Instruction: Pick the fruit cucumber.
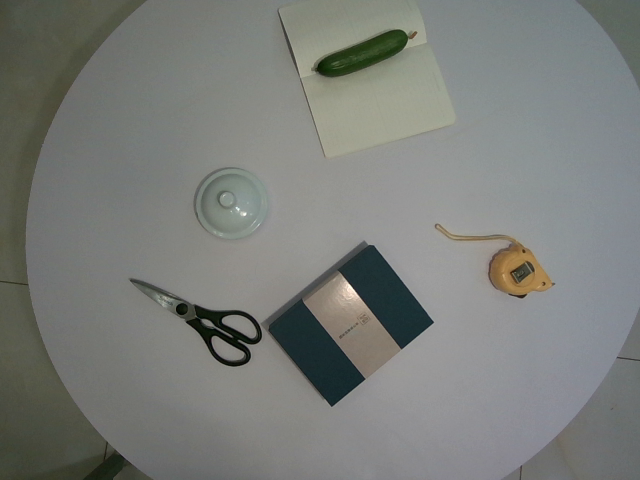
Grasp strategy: vertical